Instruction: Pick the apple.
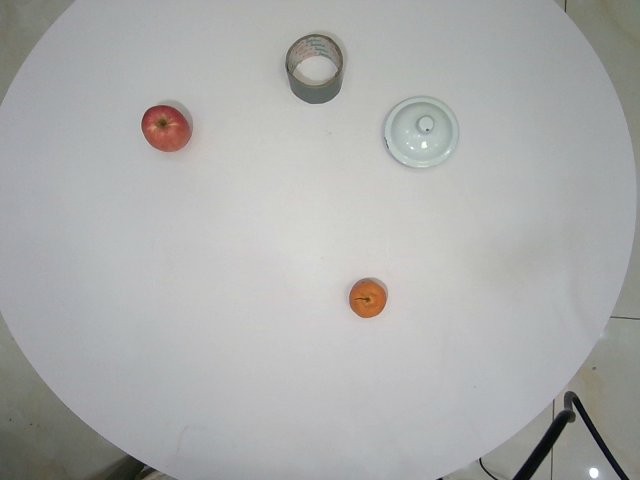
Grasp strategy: vertical